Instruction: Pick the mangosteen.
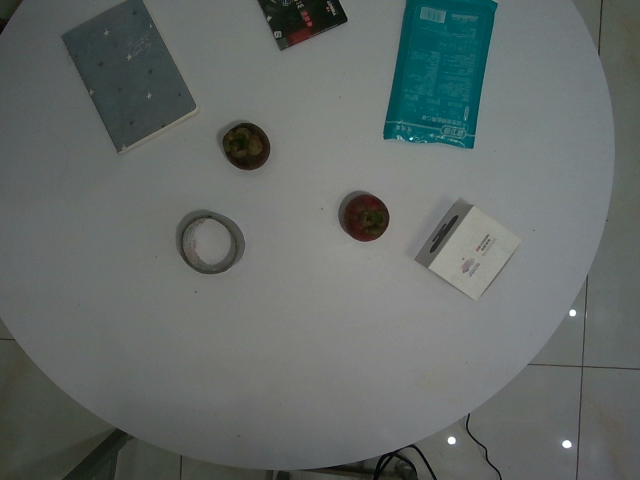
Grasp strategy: vertical